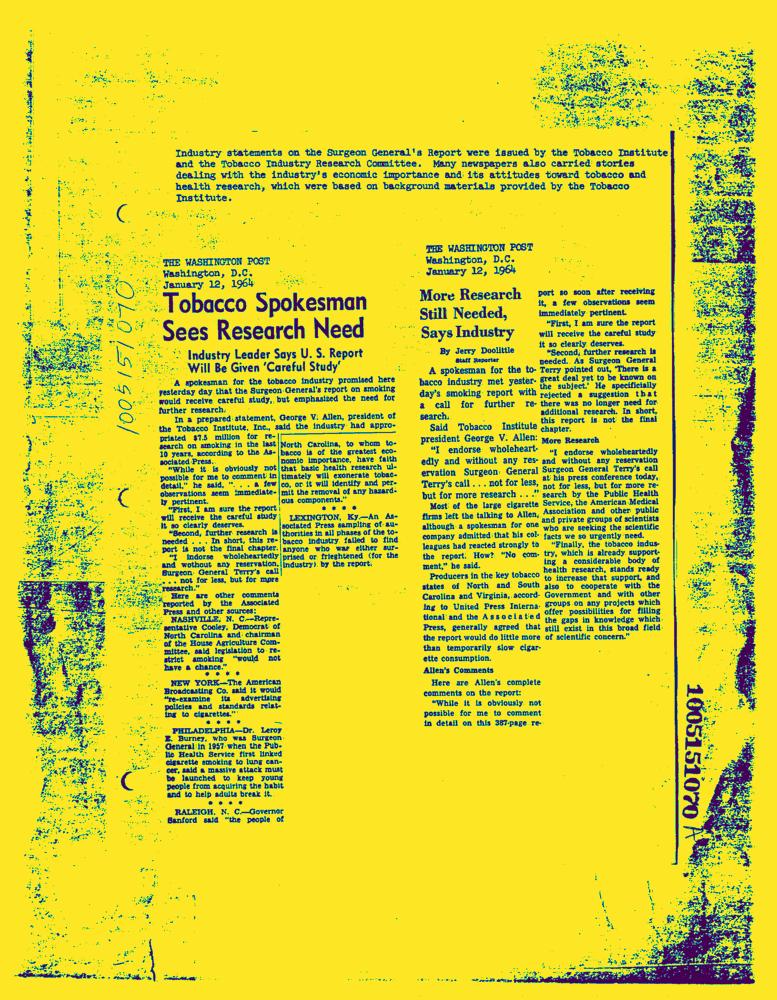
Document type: News-Article